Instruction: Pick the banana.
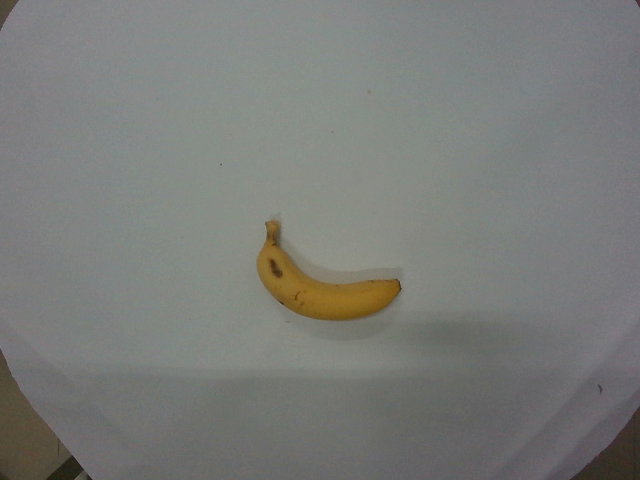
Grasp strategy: vertical